Question: Explain the disease:
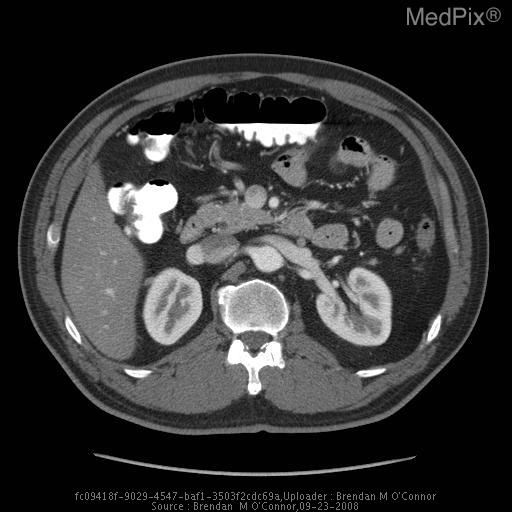
Answer: The disease is discussed as: Renal cell carcinoma is the most common primary tumor of the kidney and accounts for 2.6 percent of all adult cancers.  While the cause is unknown, cigarette smoking has been identified as an environmental risk factor.  Sporadic tumors are most common, but familial settings, such as von Hippel-Lindau syndrome, have been identified.  The carcinoma develops from the proximal tubule cells of the kidney.  Clear cell, papillary, chromophobe, collecting duct, and sarcomatoid are the different histologic types.  These different patterns do not affect treatment.

Renal cell carcinoma has two potential staging systems: the Robson classification and the TMN classification.  CT is reported to be 91% accurate in staging renal cell carcinoma.  The TMN classification is considered more precise because of its clear definition of the anatomic extent of the tumor.  With respect to the TMN classification, T1 is reserved for tumors less than 7 cm and T2 for tumors greater than 7 cm.  T3 is broken down into three groups based on tumor position.  T3a indicates spread to the perinephric fat.  T3b indicates that the tumor is present in the renal vein only.  T3c describes a tumor in the infradiaphragmatic IVC.  T4a and T4b describe tumors with direct invasion of adjacent organs and presence in the supradiaphragmatic IVC, respectively.  N1-3 are reserved for regional lymph node metastases and M1a-d for distant metastases.

The Robson classification is staged I-IV.  I is given to a tumor confined within the renal capsule.  II indicates spread to the perinephric fat.  IIIA describes the presence of a venous thrombus, whereas IIIB describes regional lymph node metastases.  IVA indicates direct invasion of adjacent organs and IVB indicates distant metastases.

The common presentation of renal cell carcinoma includes gross or microscopic hematuria, flank pain or pass, systemic symptoms, or a solid renal mass on imaging.

Many renal cell carcinomas are found incidentally on imaging.  CT is the most valuable imaging modality.  It can confirm the nature of the mass and stage the tumor by providing visualization of the lymph nodes, renal vein, and hepatic involvement.  The contralateral kidney and other body organs can also be examined.

Treatment for renal cell carcinoma  varies based on the patient.  Radical nephrectomy is common for a localized renal cell carcinoma.  The indications for partial nephrectomy are reviewed in the discussion.  Radiofrequency and cryosurgical ablation are new techniques being studied.  Chemotherapy is not effective in treatment of metastatic renal cell carcinoma.  Cryoreductive nephrectomy is recommended for patients who are in good status and have metastatic primary disease.  Disease-free five-year survival is 90-100 percent for patients with tumors confined by the renal capsule.  Tumors extending beyond the capsule have a 50-60 percent rate of disease-free five-year survival.  The five-year disease-free survival drops to 0-15 percent for node-positive tumors.